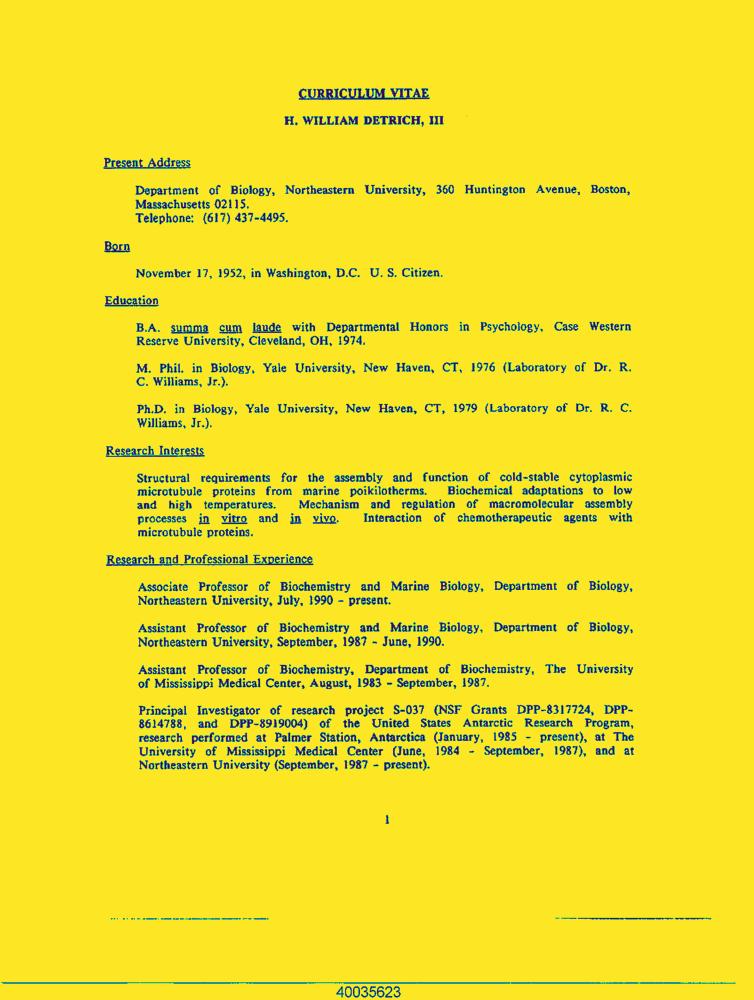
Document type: Resume-Doc